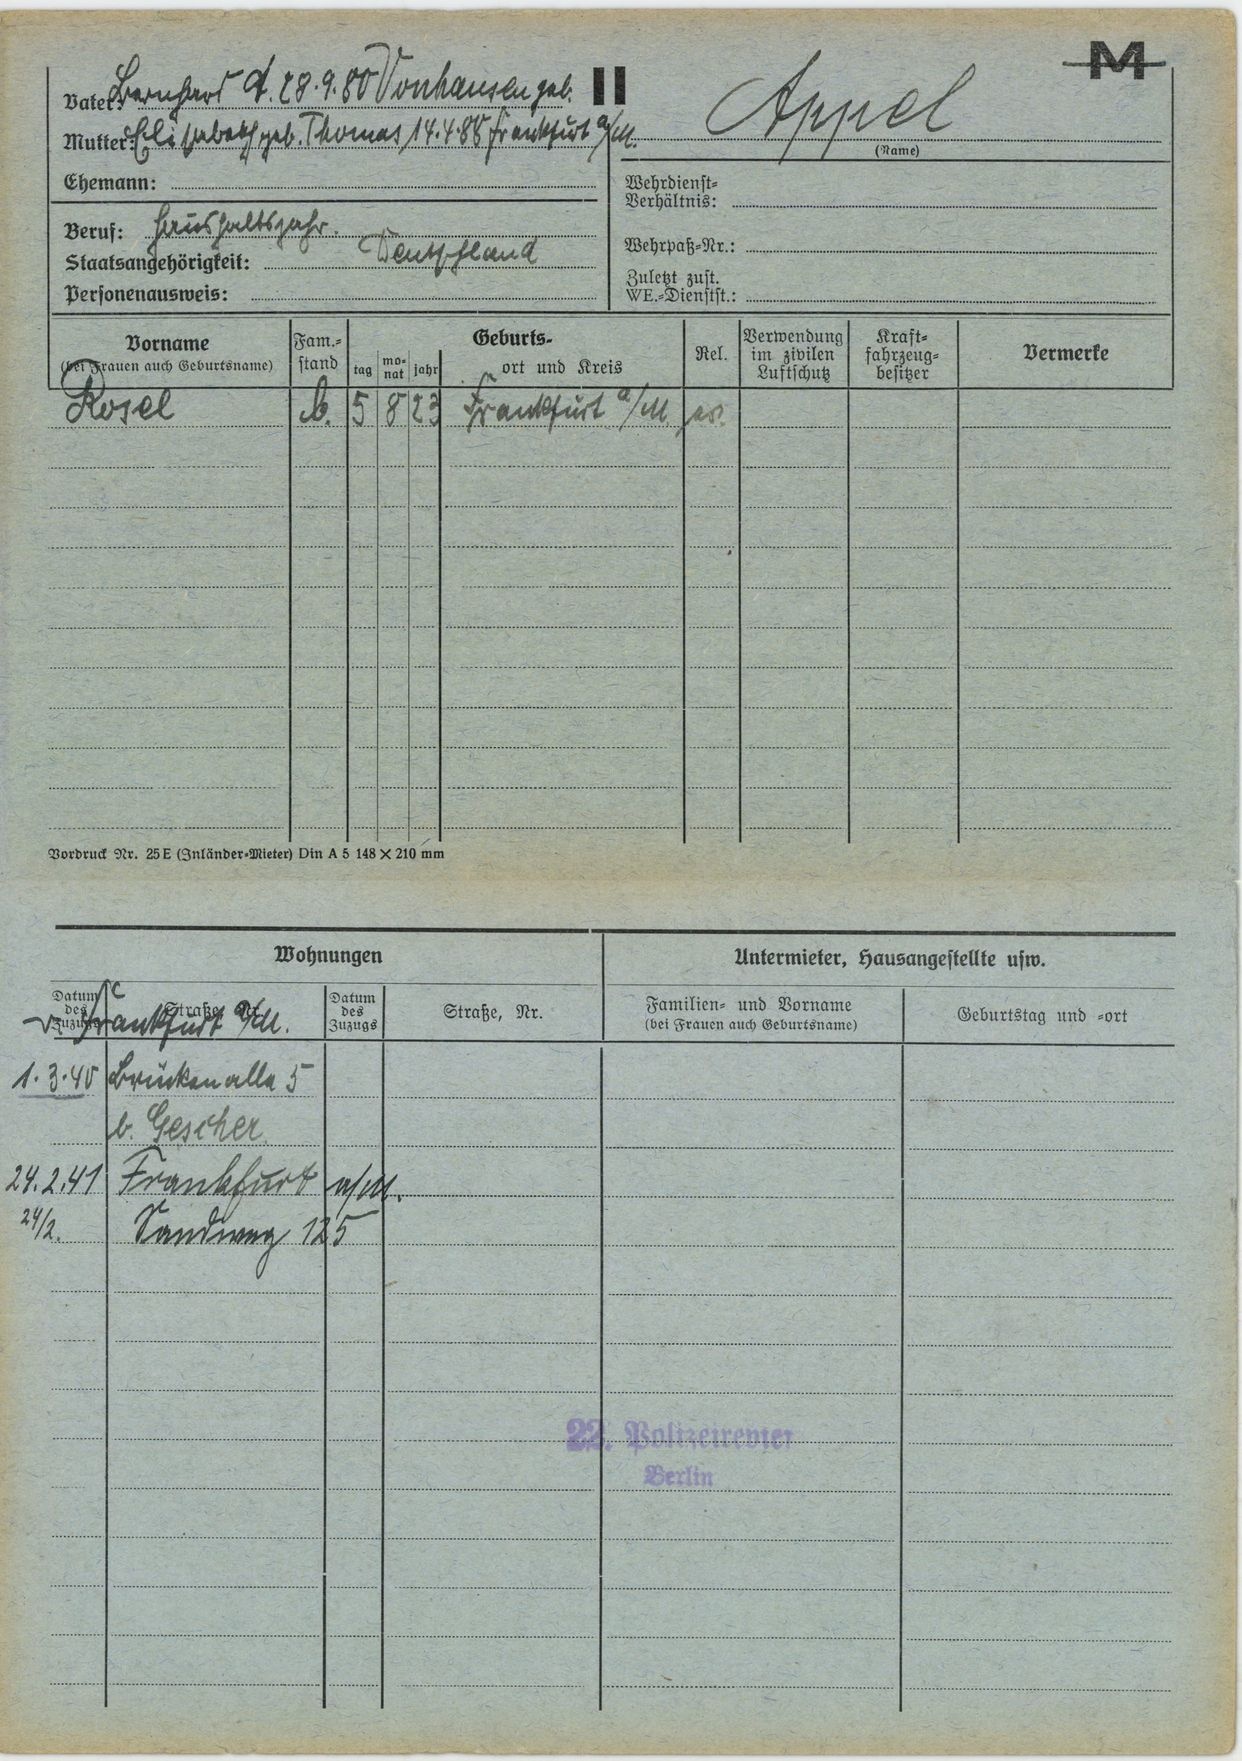
Appel